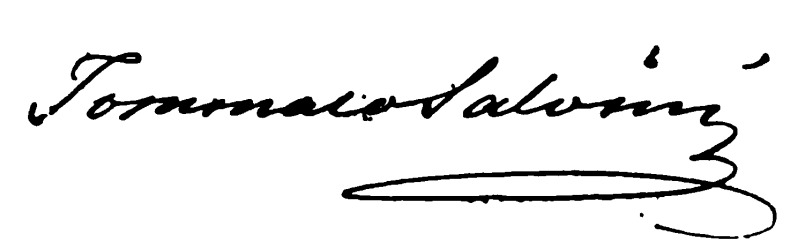
Signature of: tommaso salvini